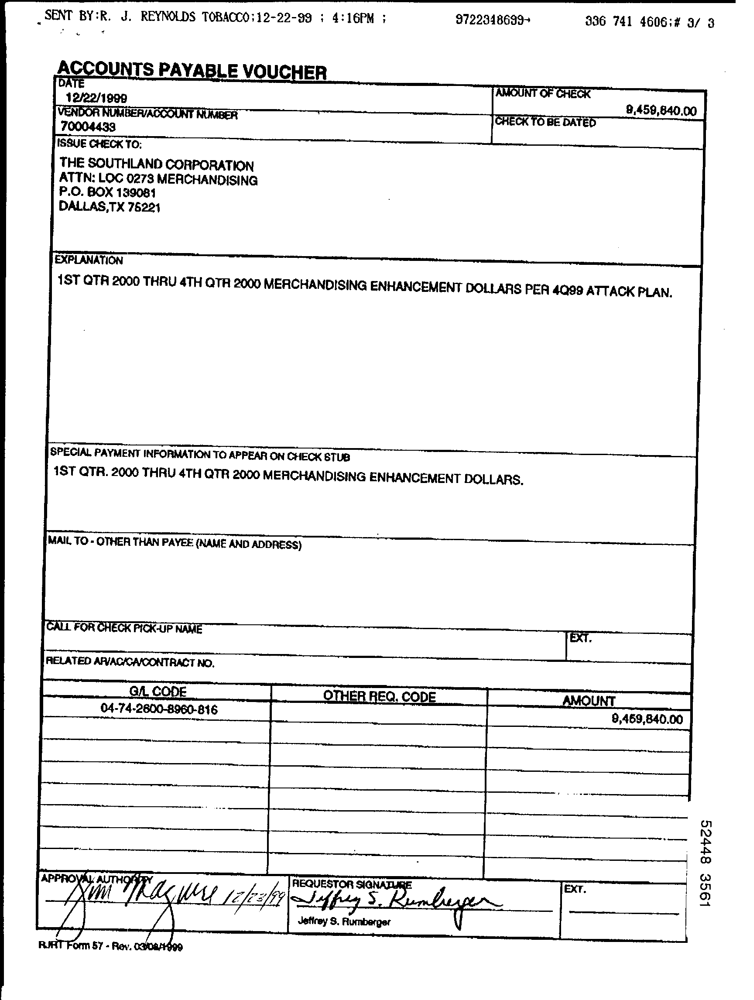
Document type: Invoice